Question: How is the property described in the document?
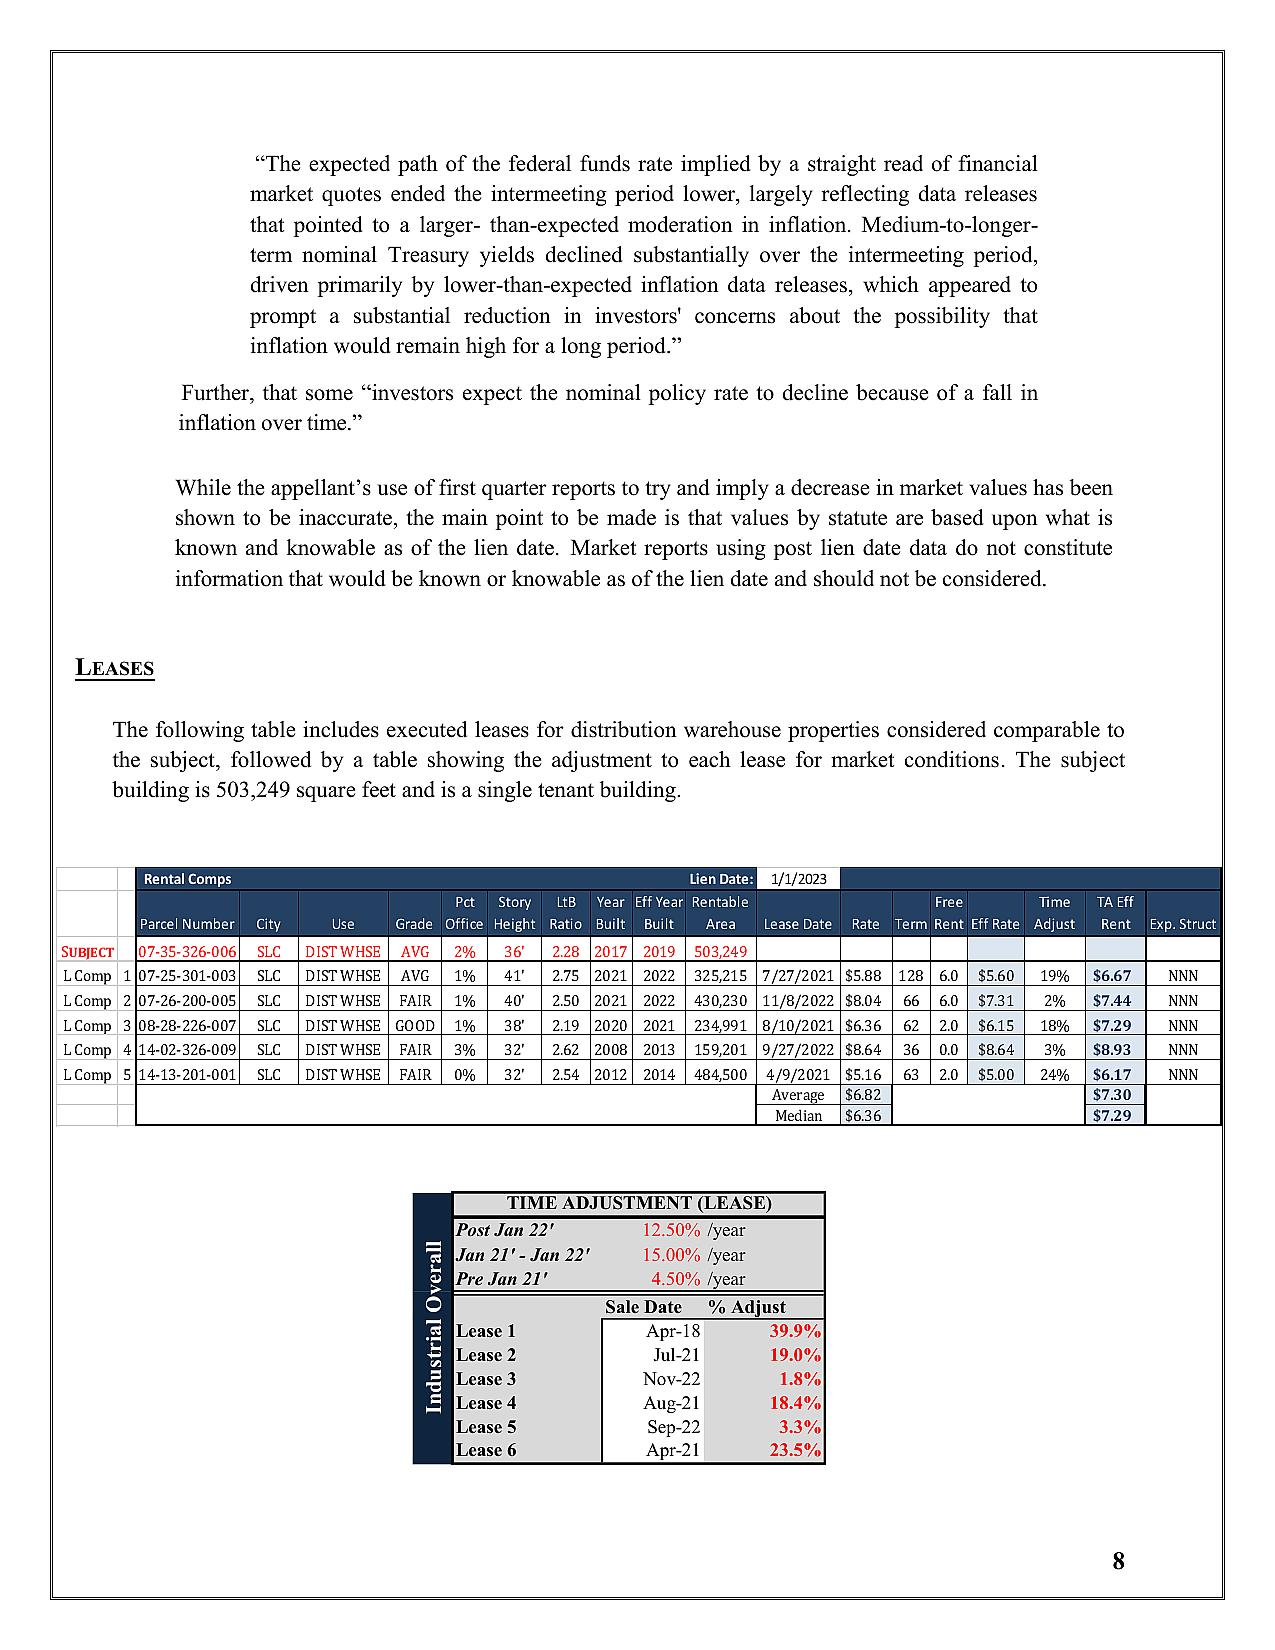
Answer: "DIST WHSE"